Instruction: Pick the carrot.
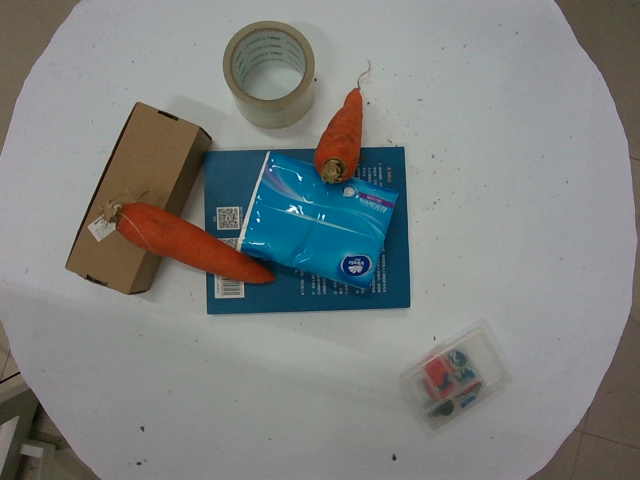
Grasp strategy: vertical